Question: What could the diagnosis suggest?
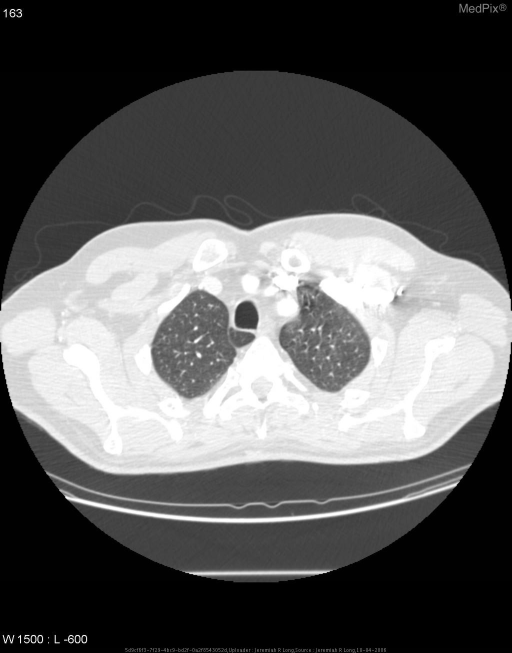
Answer: The possible diagnosis includes Azygous lobe
Focal atelectasis or pleural scarring..